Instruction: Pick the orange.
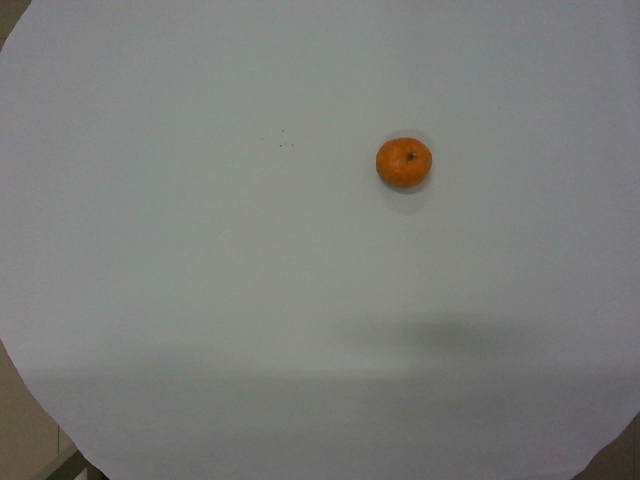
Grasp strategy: vertical